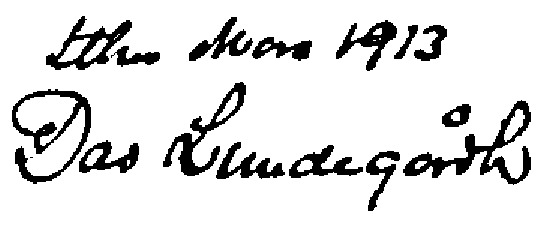
Signature of: david lundegårdh